Retrieve the amount in words, amount in figures, name of the payee, date on the cheque, and the bank name from the image.
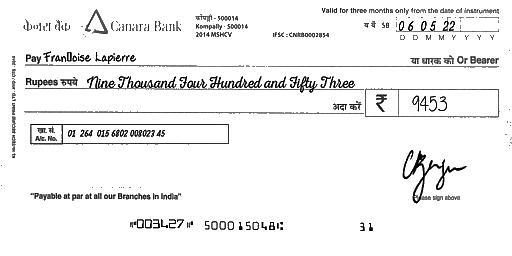
amt_in_words: Nine Thousand Four Hundred and Fifty Three
amt_in_figures: 9453
payee_name: Françoise Lapierre
bank_name: Canara Bank
cheque_date: 06/05/22